Question: What type of tax is indicated in the document, personal property or real estate?
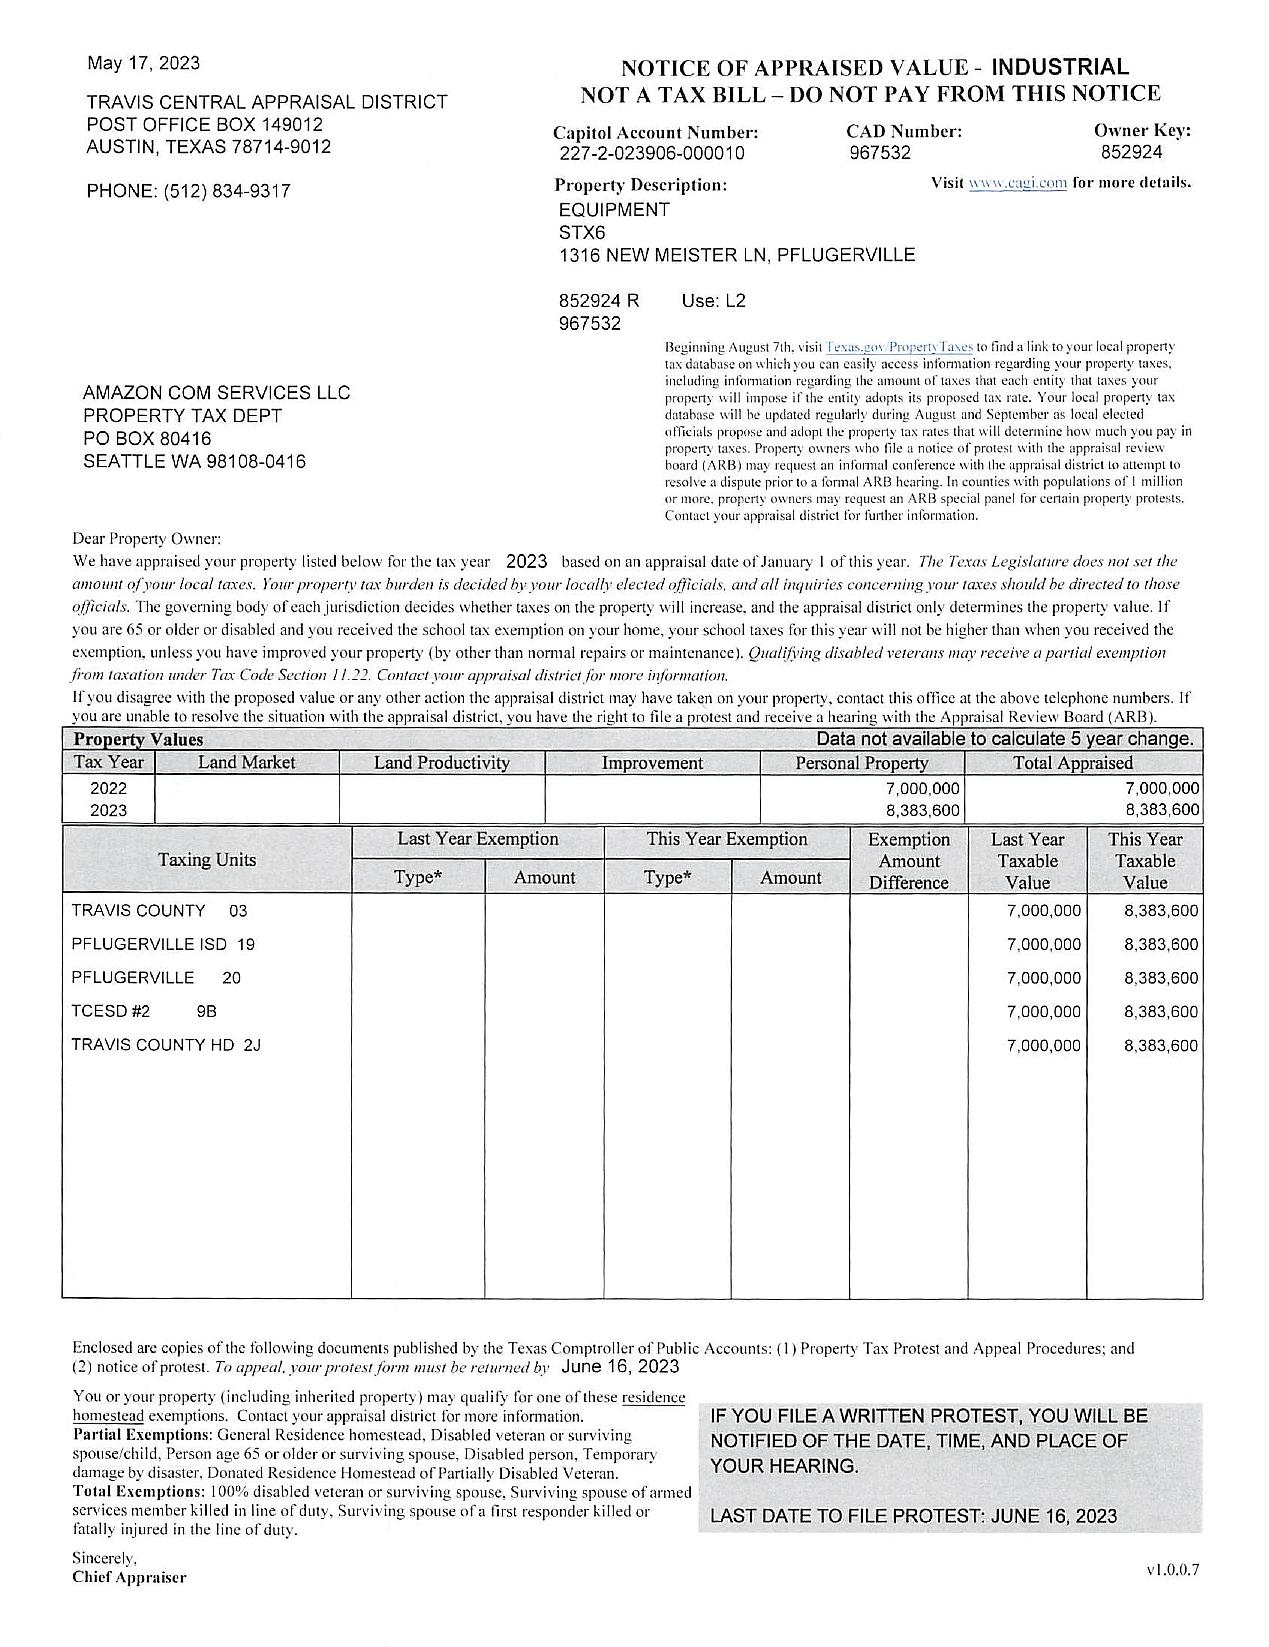
Answer: "Personal Property"